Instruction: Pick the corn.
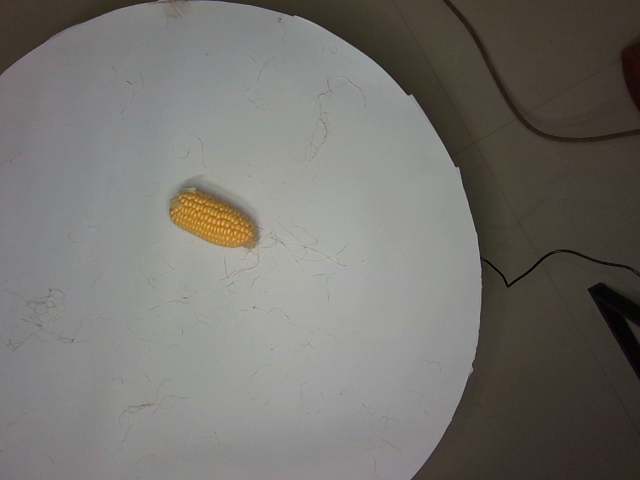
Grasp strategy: vertical